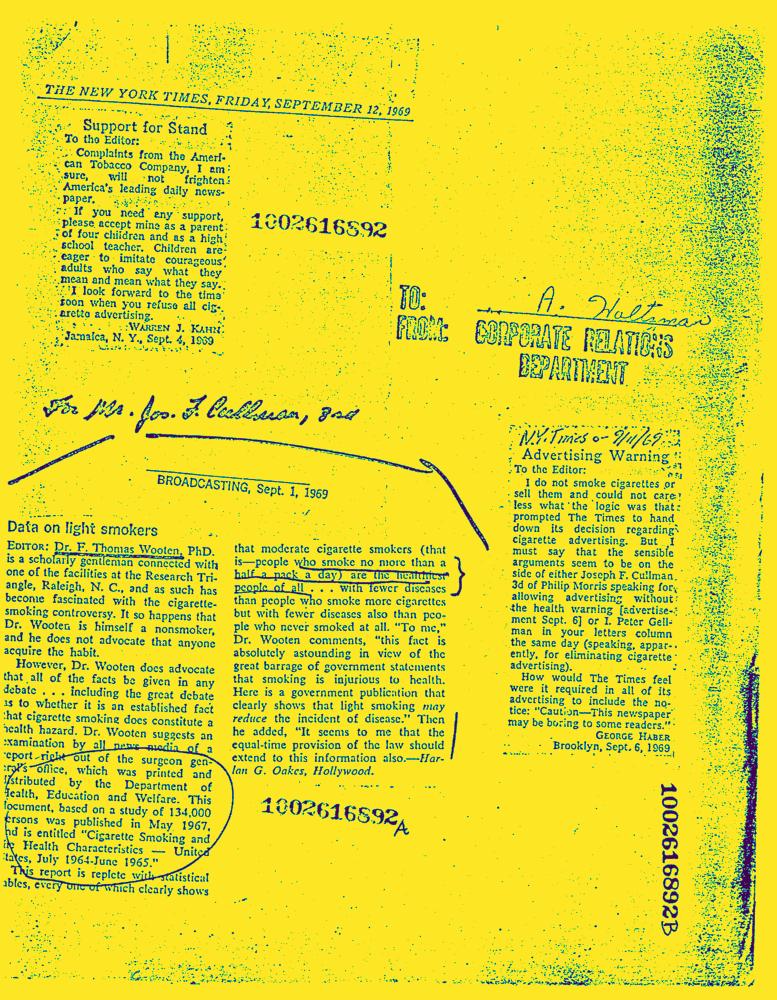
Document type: News-Article